Question: Which state is mentioned in the document?
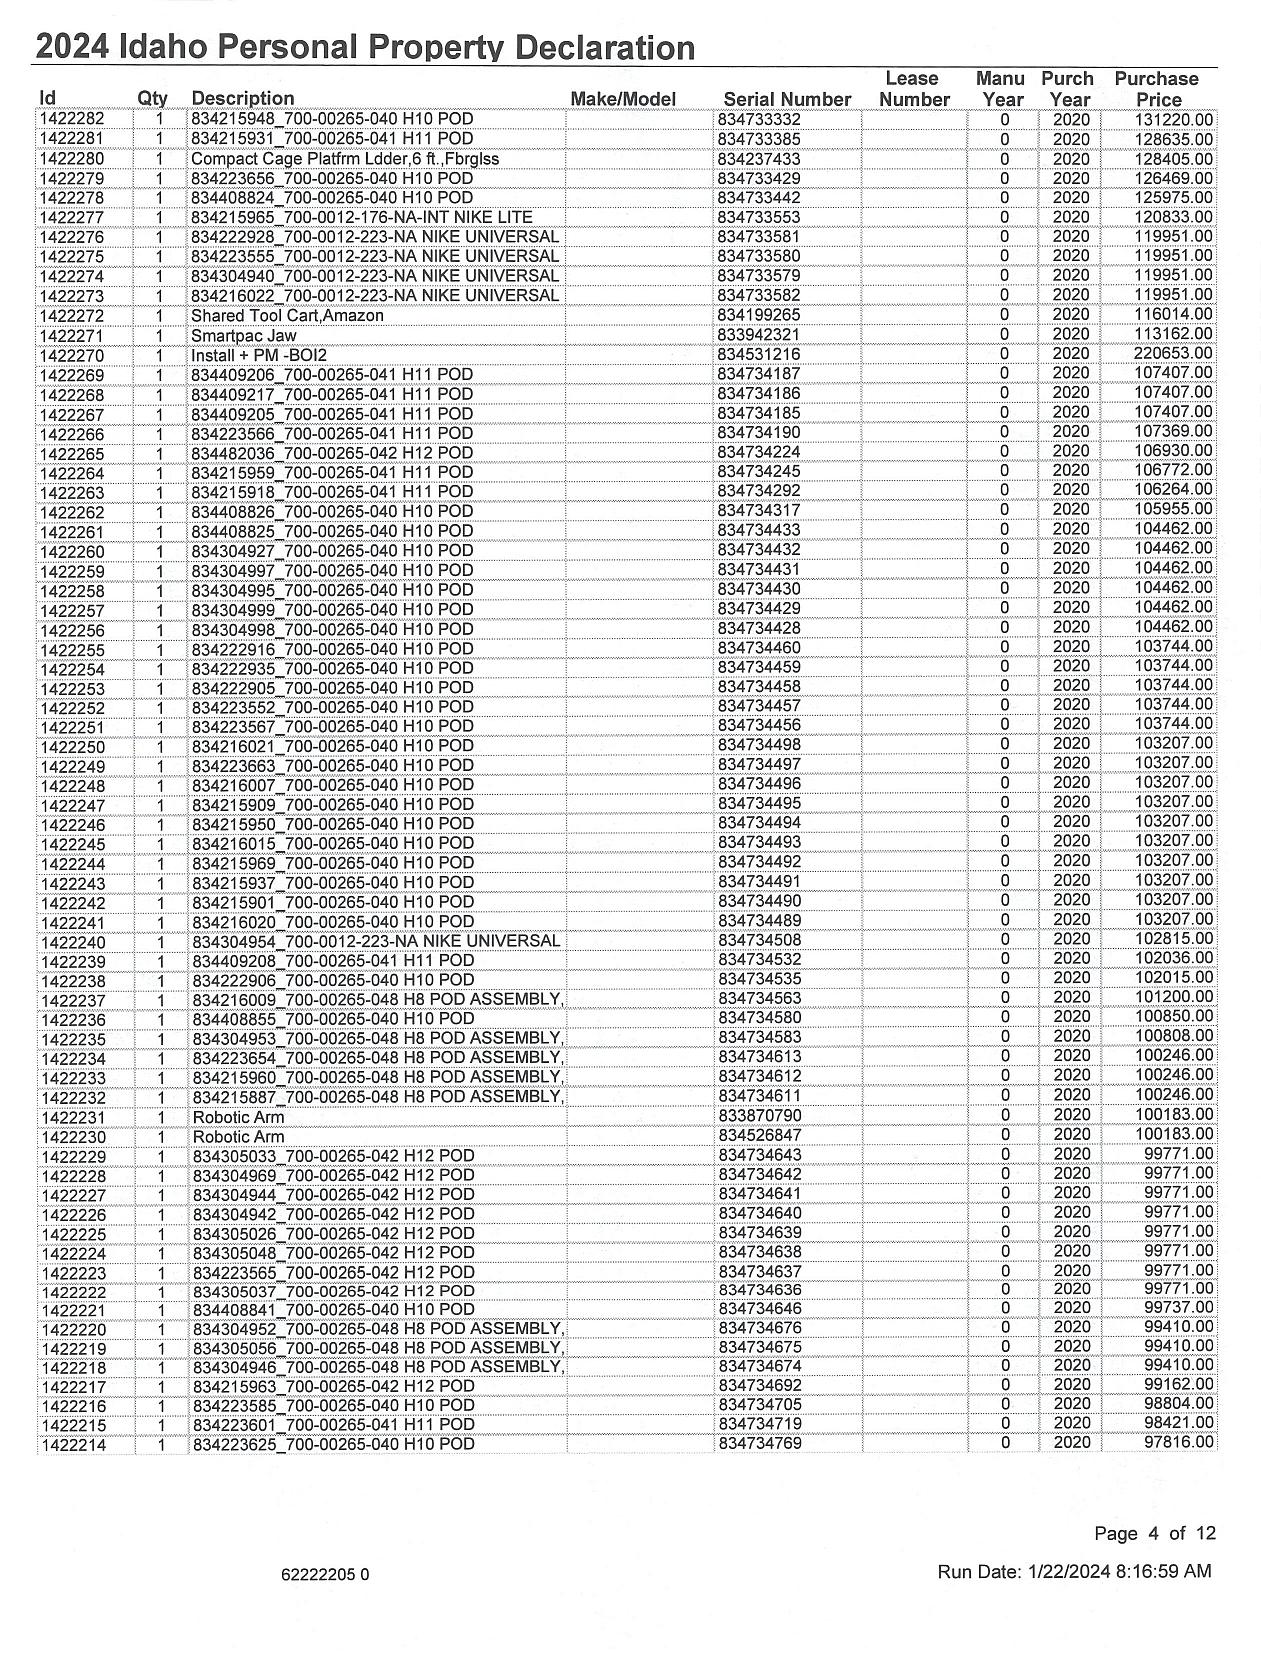
Answer: "Idaho"